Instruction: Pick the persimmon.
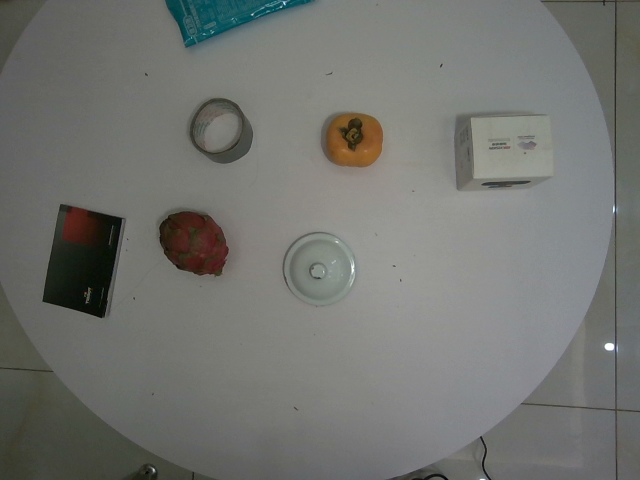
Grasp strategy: vertical